Please extract the written amount, numerical amount, recipient's name, date on the cheque, and the bank's name from the image.
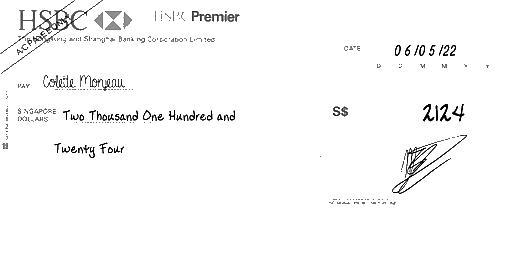
amt_in_words: Two Thousand One Hundred and Twenty Four
amt_in_figures: 2124
payee_name: Colette Monjeau
bank_name: HSBC
cheque_date: 06/05/22